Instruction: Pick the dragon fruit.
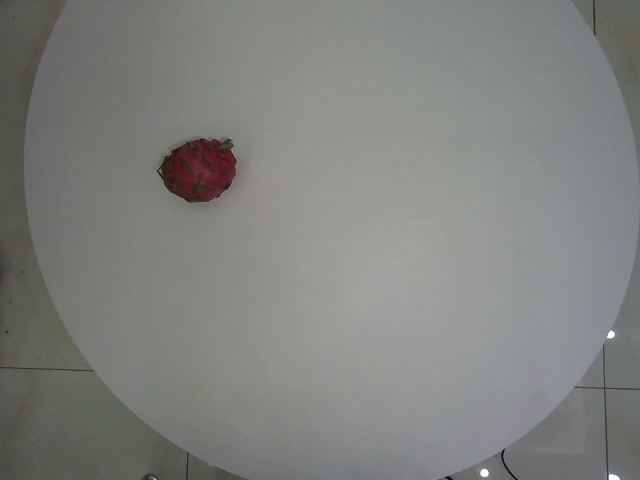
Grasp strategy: vertical